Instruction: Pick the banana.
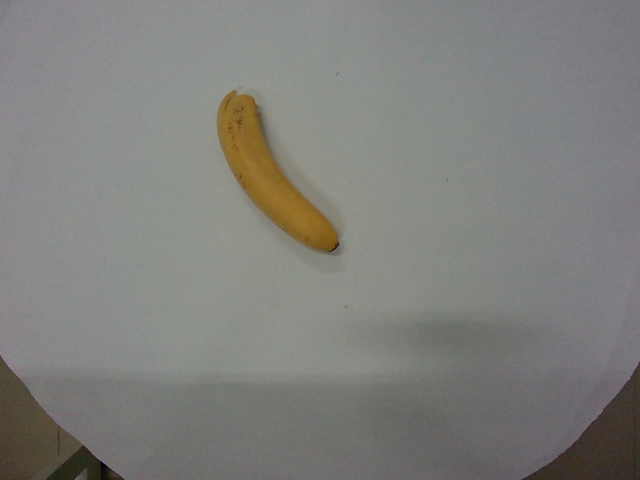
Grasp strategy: vertical